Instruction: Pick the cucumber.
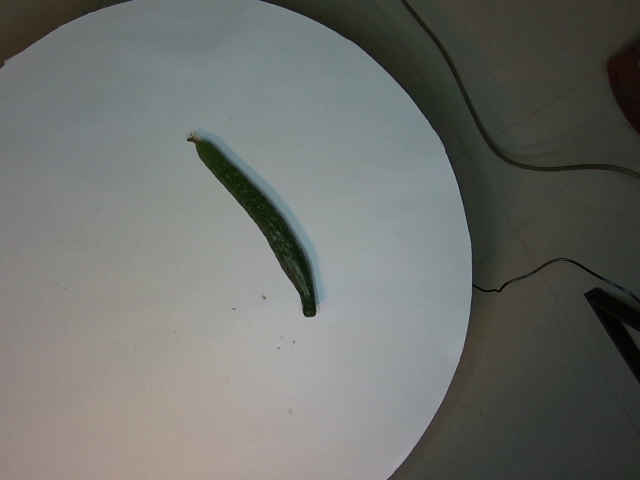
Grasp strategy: vertical